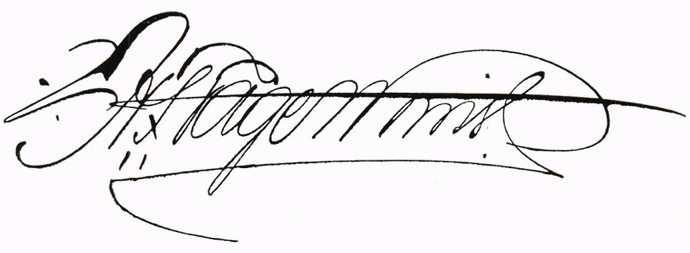
Signature of: helmer lagerkvist